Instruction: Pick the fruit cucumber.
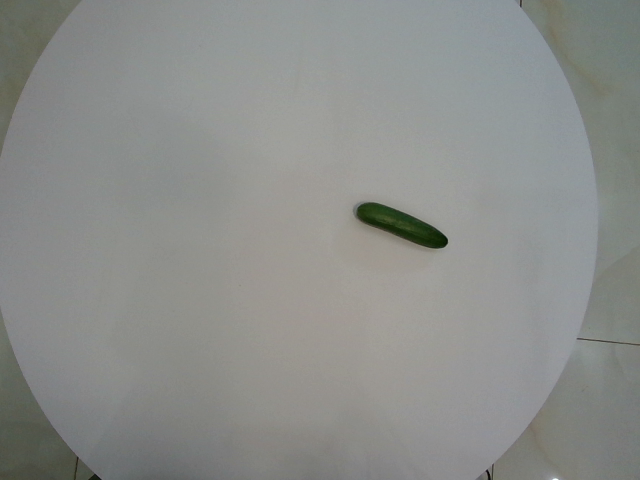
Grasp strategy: vertical